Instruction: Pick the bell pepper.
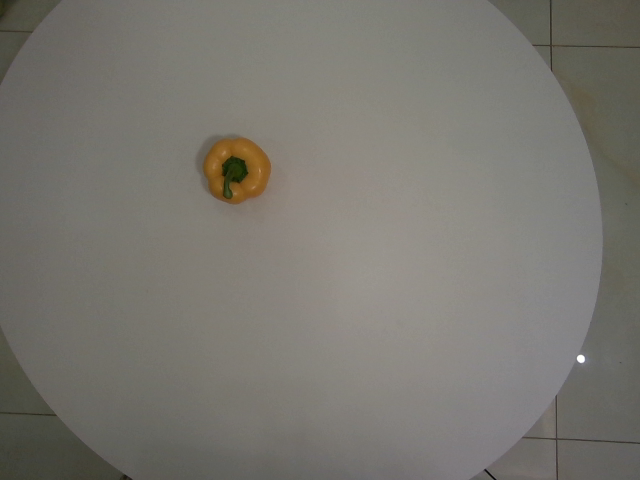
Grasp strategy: vertical